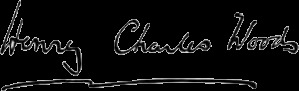
Signature of: henry charles woods